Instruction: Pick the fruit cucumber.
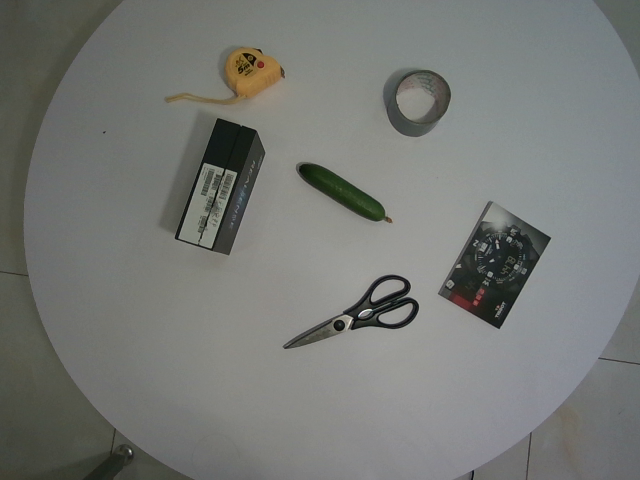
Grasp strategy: vertical